Question: What do the imaging results show?
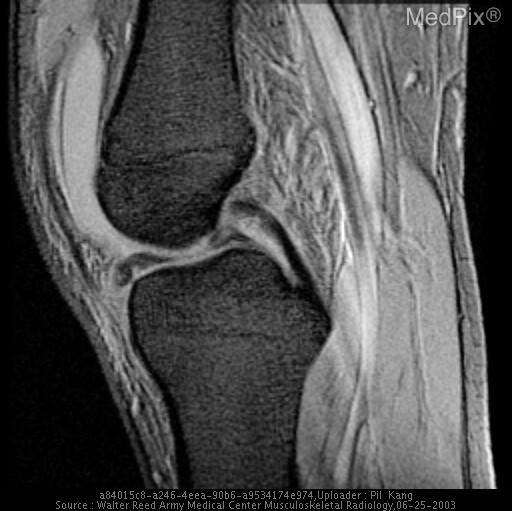
Answer: The imaging shows Multiple sagittal MR sequence images demonstrate a tear of the medial meniscus with a displaced fragment in the intercondylar notch, in the classic "double PCL" sign, suggestive of a bucket handle tear. Multiple sagittal MR sequence images demonstrate a tear of the medial meniscus with a displaced fragment in the intercondylar notch, in the classic "double PCL" sign, suggestive of a bucket handle tear..